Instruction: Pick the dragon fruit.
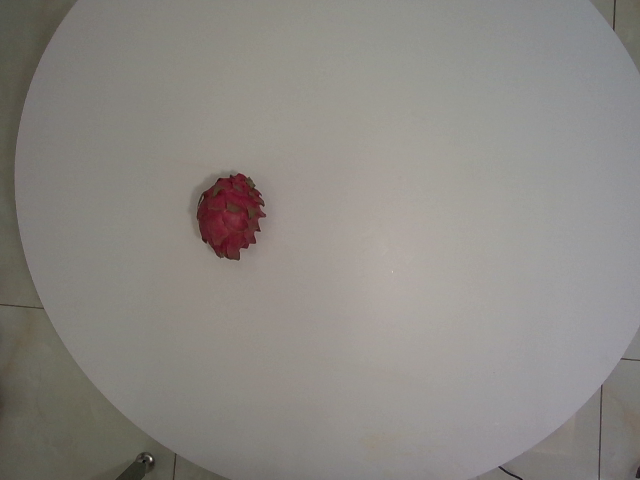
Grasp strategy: vertical